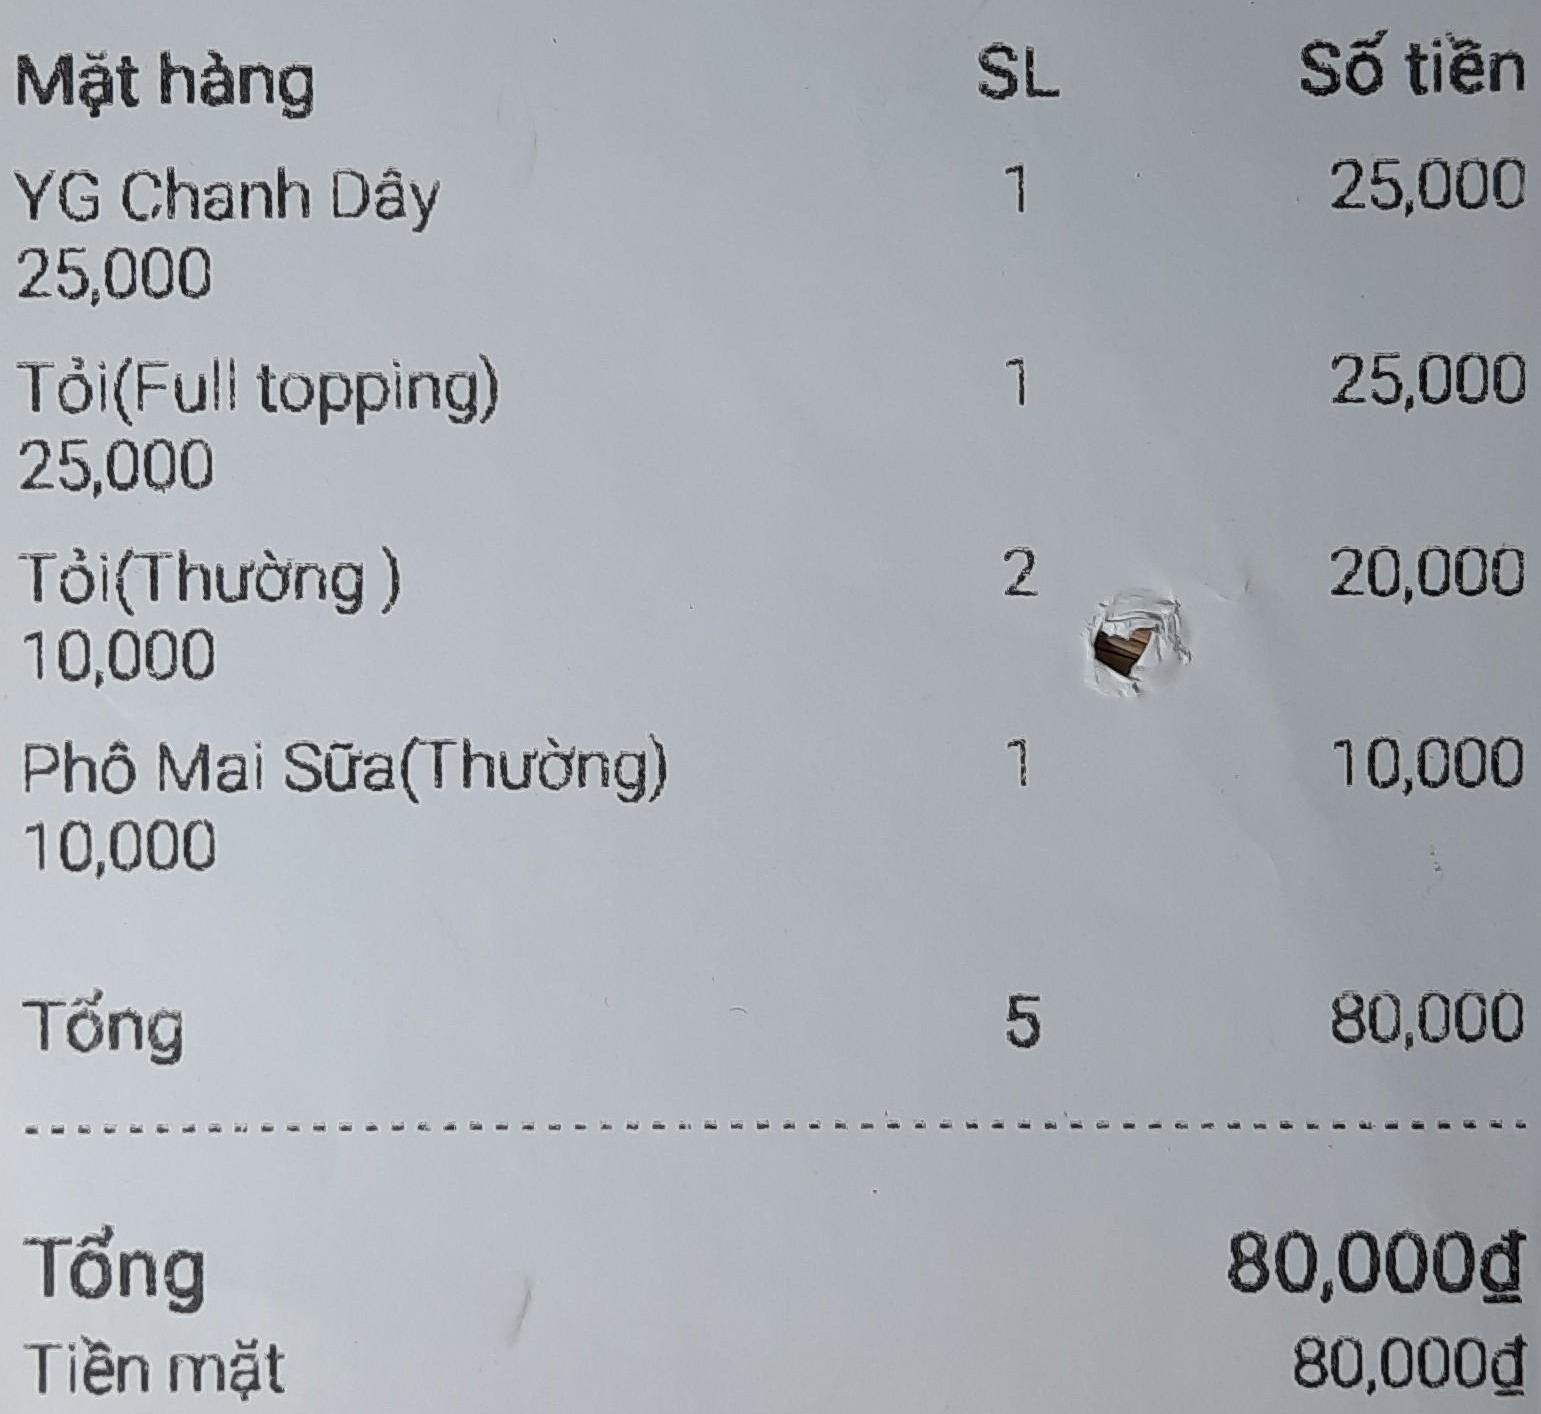
<table>
<tr>
<th>Mặt hàng</th>
<th>SL</th>
<th>Số tiền</th>
</tr>
<tr>
<td>YG Chanh Dây<br>25,000</td>
<td>1</td>
<td>25,000</td>
</tr>
<tr>
<td>Tỏi(Full topping)<br>25,000</td>
<td>1</td>
<td>25,000</td>
</tr>
<tr>
<td>Tỏi(Thường )<br>10,000</td>
<td>2</td>
<td>20,000</td>
</tr>
<tr>
<td>Phô Mai Sữa(Thường)<br>10,000</td>
<td>1</td>
<td>10,000</td>
</tr>
<tr>
<td>Tổng</td>
<td>5</td>
<td>80,000</td>
</tr>
</table>

Tổng 80,000đ
Tiền mặt 80,000đ